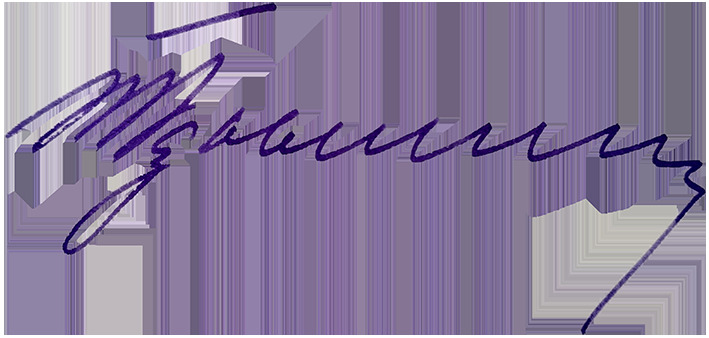
Signature of: timofiej barylnik